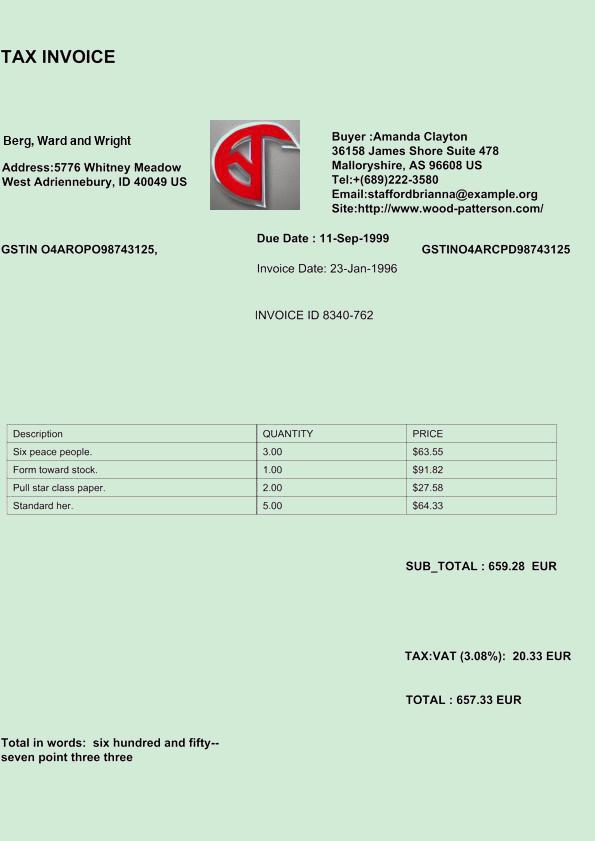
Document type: Invoice